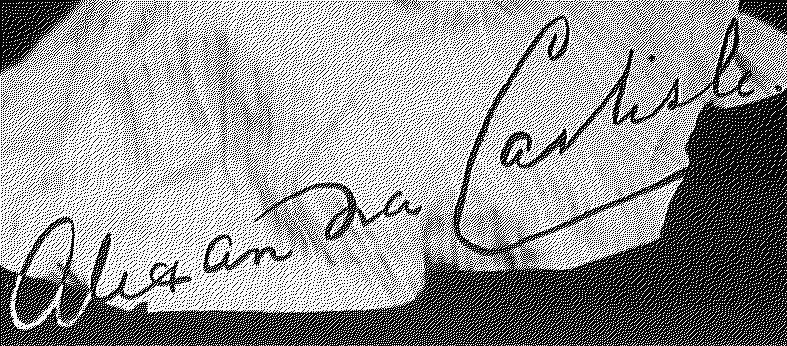
Signature of: alexandra carlisle